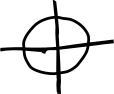
Signature of: zodiac killer